Question: What could the diagnosis suggest?
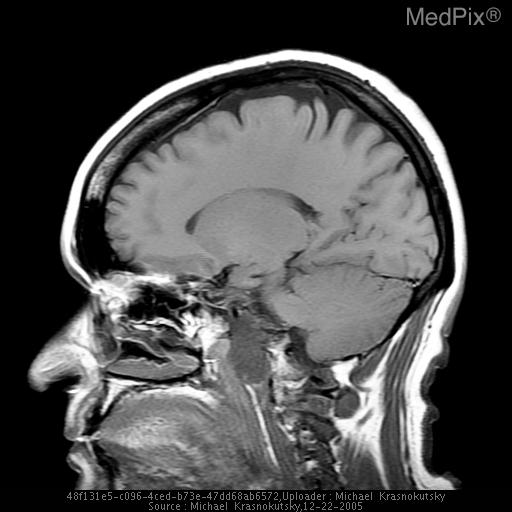
Answer: The possible diagnosis includes Chondrosarcoma
Chordoma (same MRI signal pattern but usually midline)
Metastatic disease
Plasmacytoma (usually low T2 on MRI)
Lymphoma (usually lower signal on T2 and bright DWI)
Adenoid Cystic Carcinoma (ACC) from nasopharynx.